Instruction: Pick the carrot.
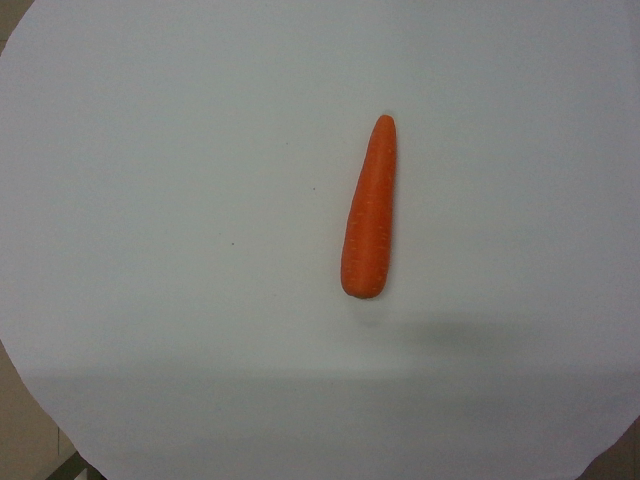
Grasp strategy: vertical